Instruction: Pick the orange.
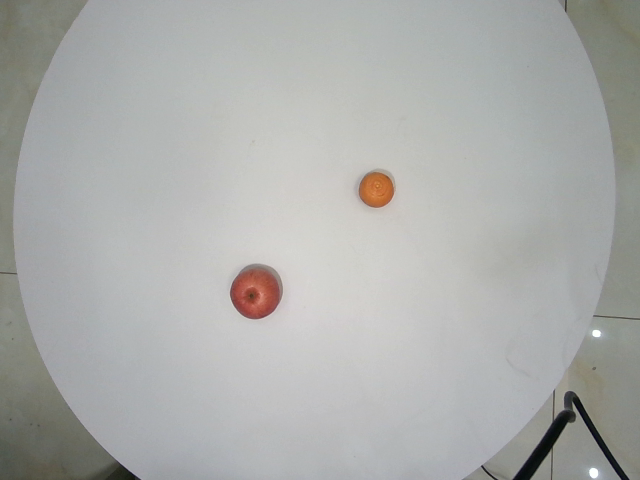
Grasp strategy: vertical